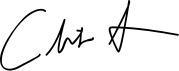
Signature of: eliot spitzer